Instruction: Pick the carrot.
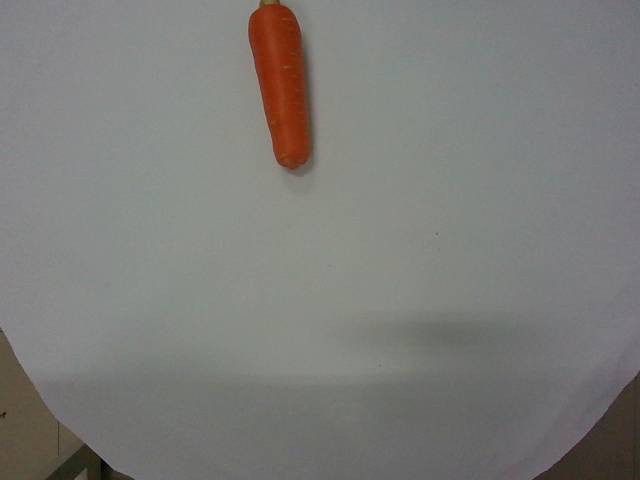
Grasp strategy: vertical